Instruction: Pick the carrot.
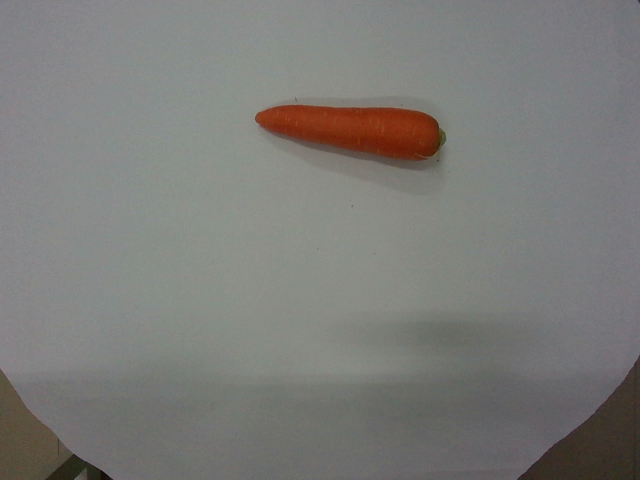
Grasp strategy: vertical